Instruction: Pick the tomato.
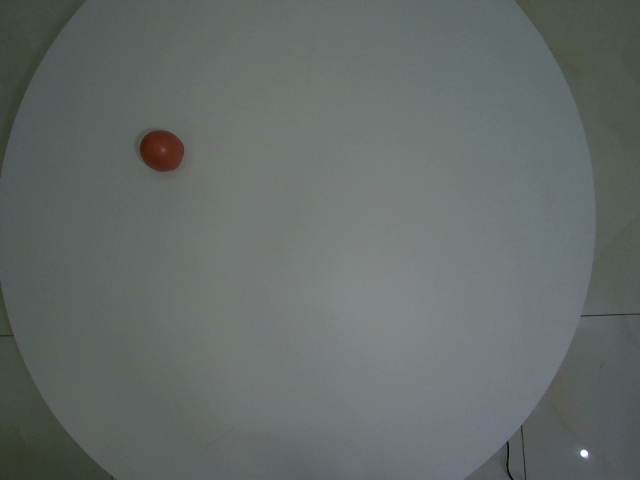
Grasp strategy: vertical